Question: What is the suspected problem?
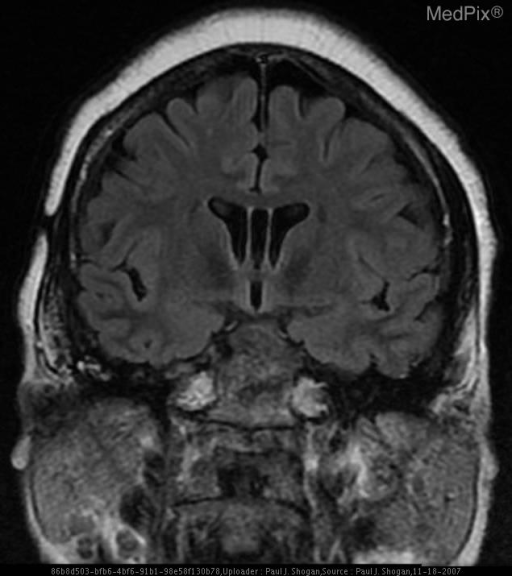
Answer: The findings suggest Noncontrast CT:  The patient is status post right suboccipital craniotomy.  There is a subtle area of hypoattenuation off-midline to the right, anterior and lateral to the pons.

Contrast enhanced CT demonstrates a subtle area of nonenhancing hypoattenuation off-midline to the right, anterior and lateral to the medulla.

MRI:

Sagittal T1-weighted FLAIR demonstrates expansion of the prepontine cistern, and enlargement of the CSF space anterior to the proximal cervical spinal cord and medulla, with displacement of the medulla posteriorly.  This space contains an extra-axial mass, demonstrating heterogeneous signal intensity.

Coronal T2-weighted FLAIR demonstrates heterogeneous signal intensity in the prepontine cistern.

Axial T1 weighted images demonstrates the prepontine cistern extra-axial mass that is near CSF signal intensity with enlargement of the pre-medullary cistern.

Axial T2 weighted images demonstrates the lamellated mass, which is heterogenous in signal intensity posterior to the hypophsial fossa and anterior to the basilar artery.

Axial T1-weighted image with gadolinium demonstrates no significant enhancement of the extra-axial mass.

Axial Diffusion Weighted image demonstrate restricted diffusion.

Sagittal 3D FIESTA demonstrates low signal in the prepontine cistern, and enlargement of the CSF space anterior to the proximal cervical spinal cord and medulla.

Axial 3D FIESTA image demonstrates low signal intensity in the prepontine cistern, medial to cranial nerve V, and adjacent to the right cranial nerve VII and VIII complex.. Coronal T2-weighted FLAIR demonstrates heterogeneous signal intensity in the prepontine cistern.. The patient might have a history of 52 yo female with complaint of hearing loss..